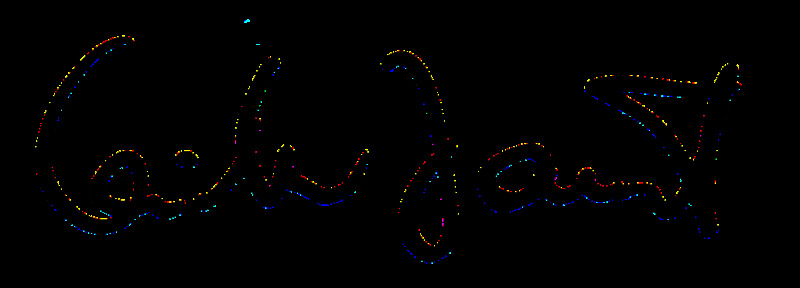
Signature of: günther jauch